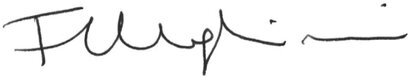
Signature of: federica mogherini